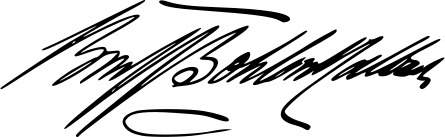
Signature of: gustav krupp von bohlen und halbach